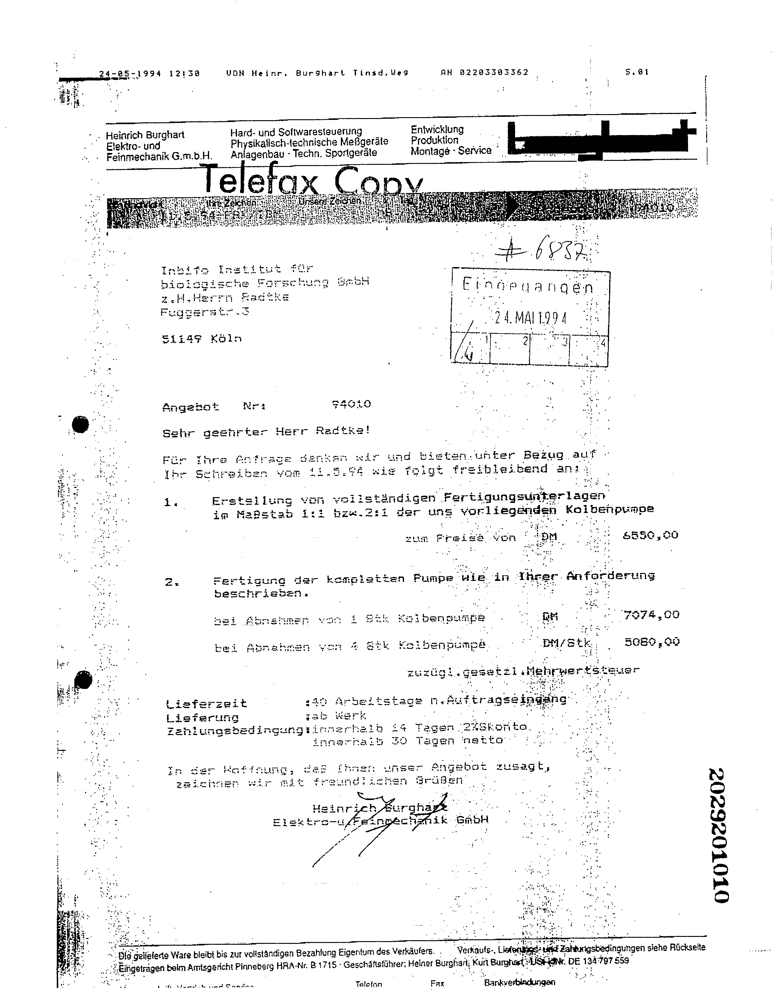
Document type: Invoice